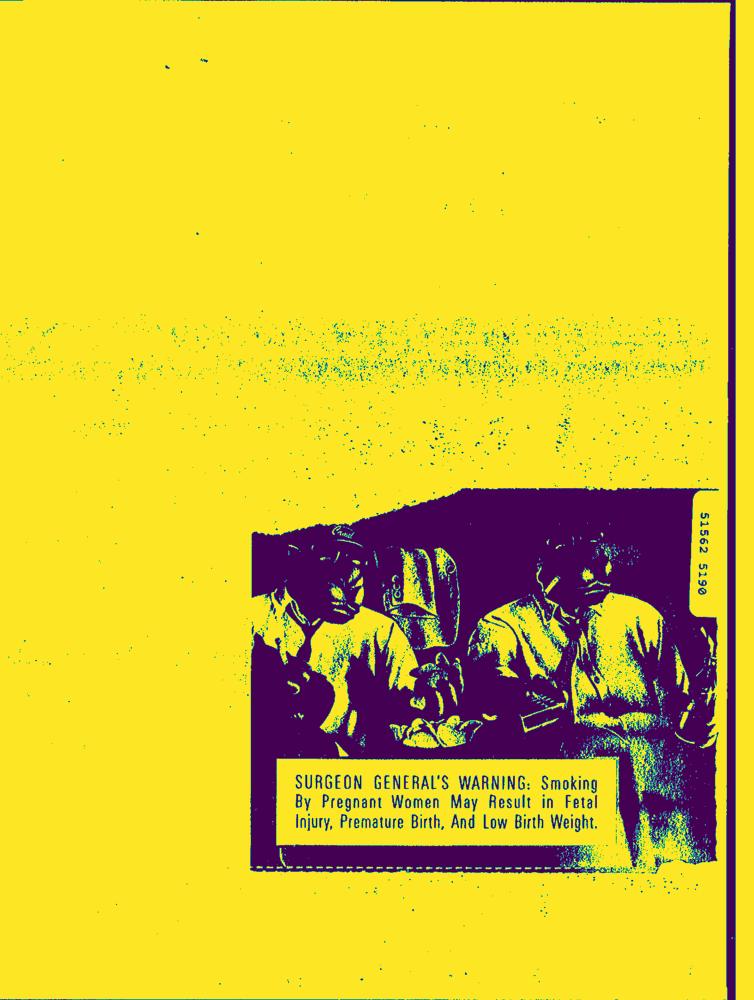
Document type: Hand-Written